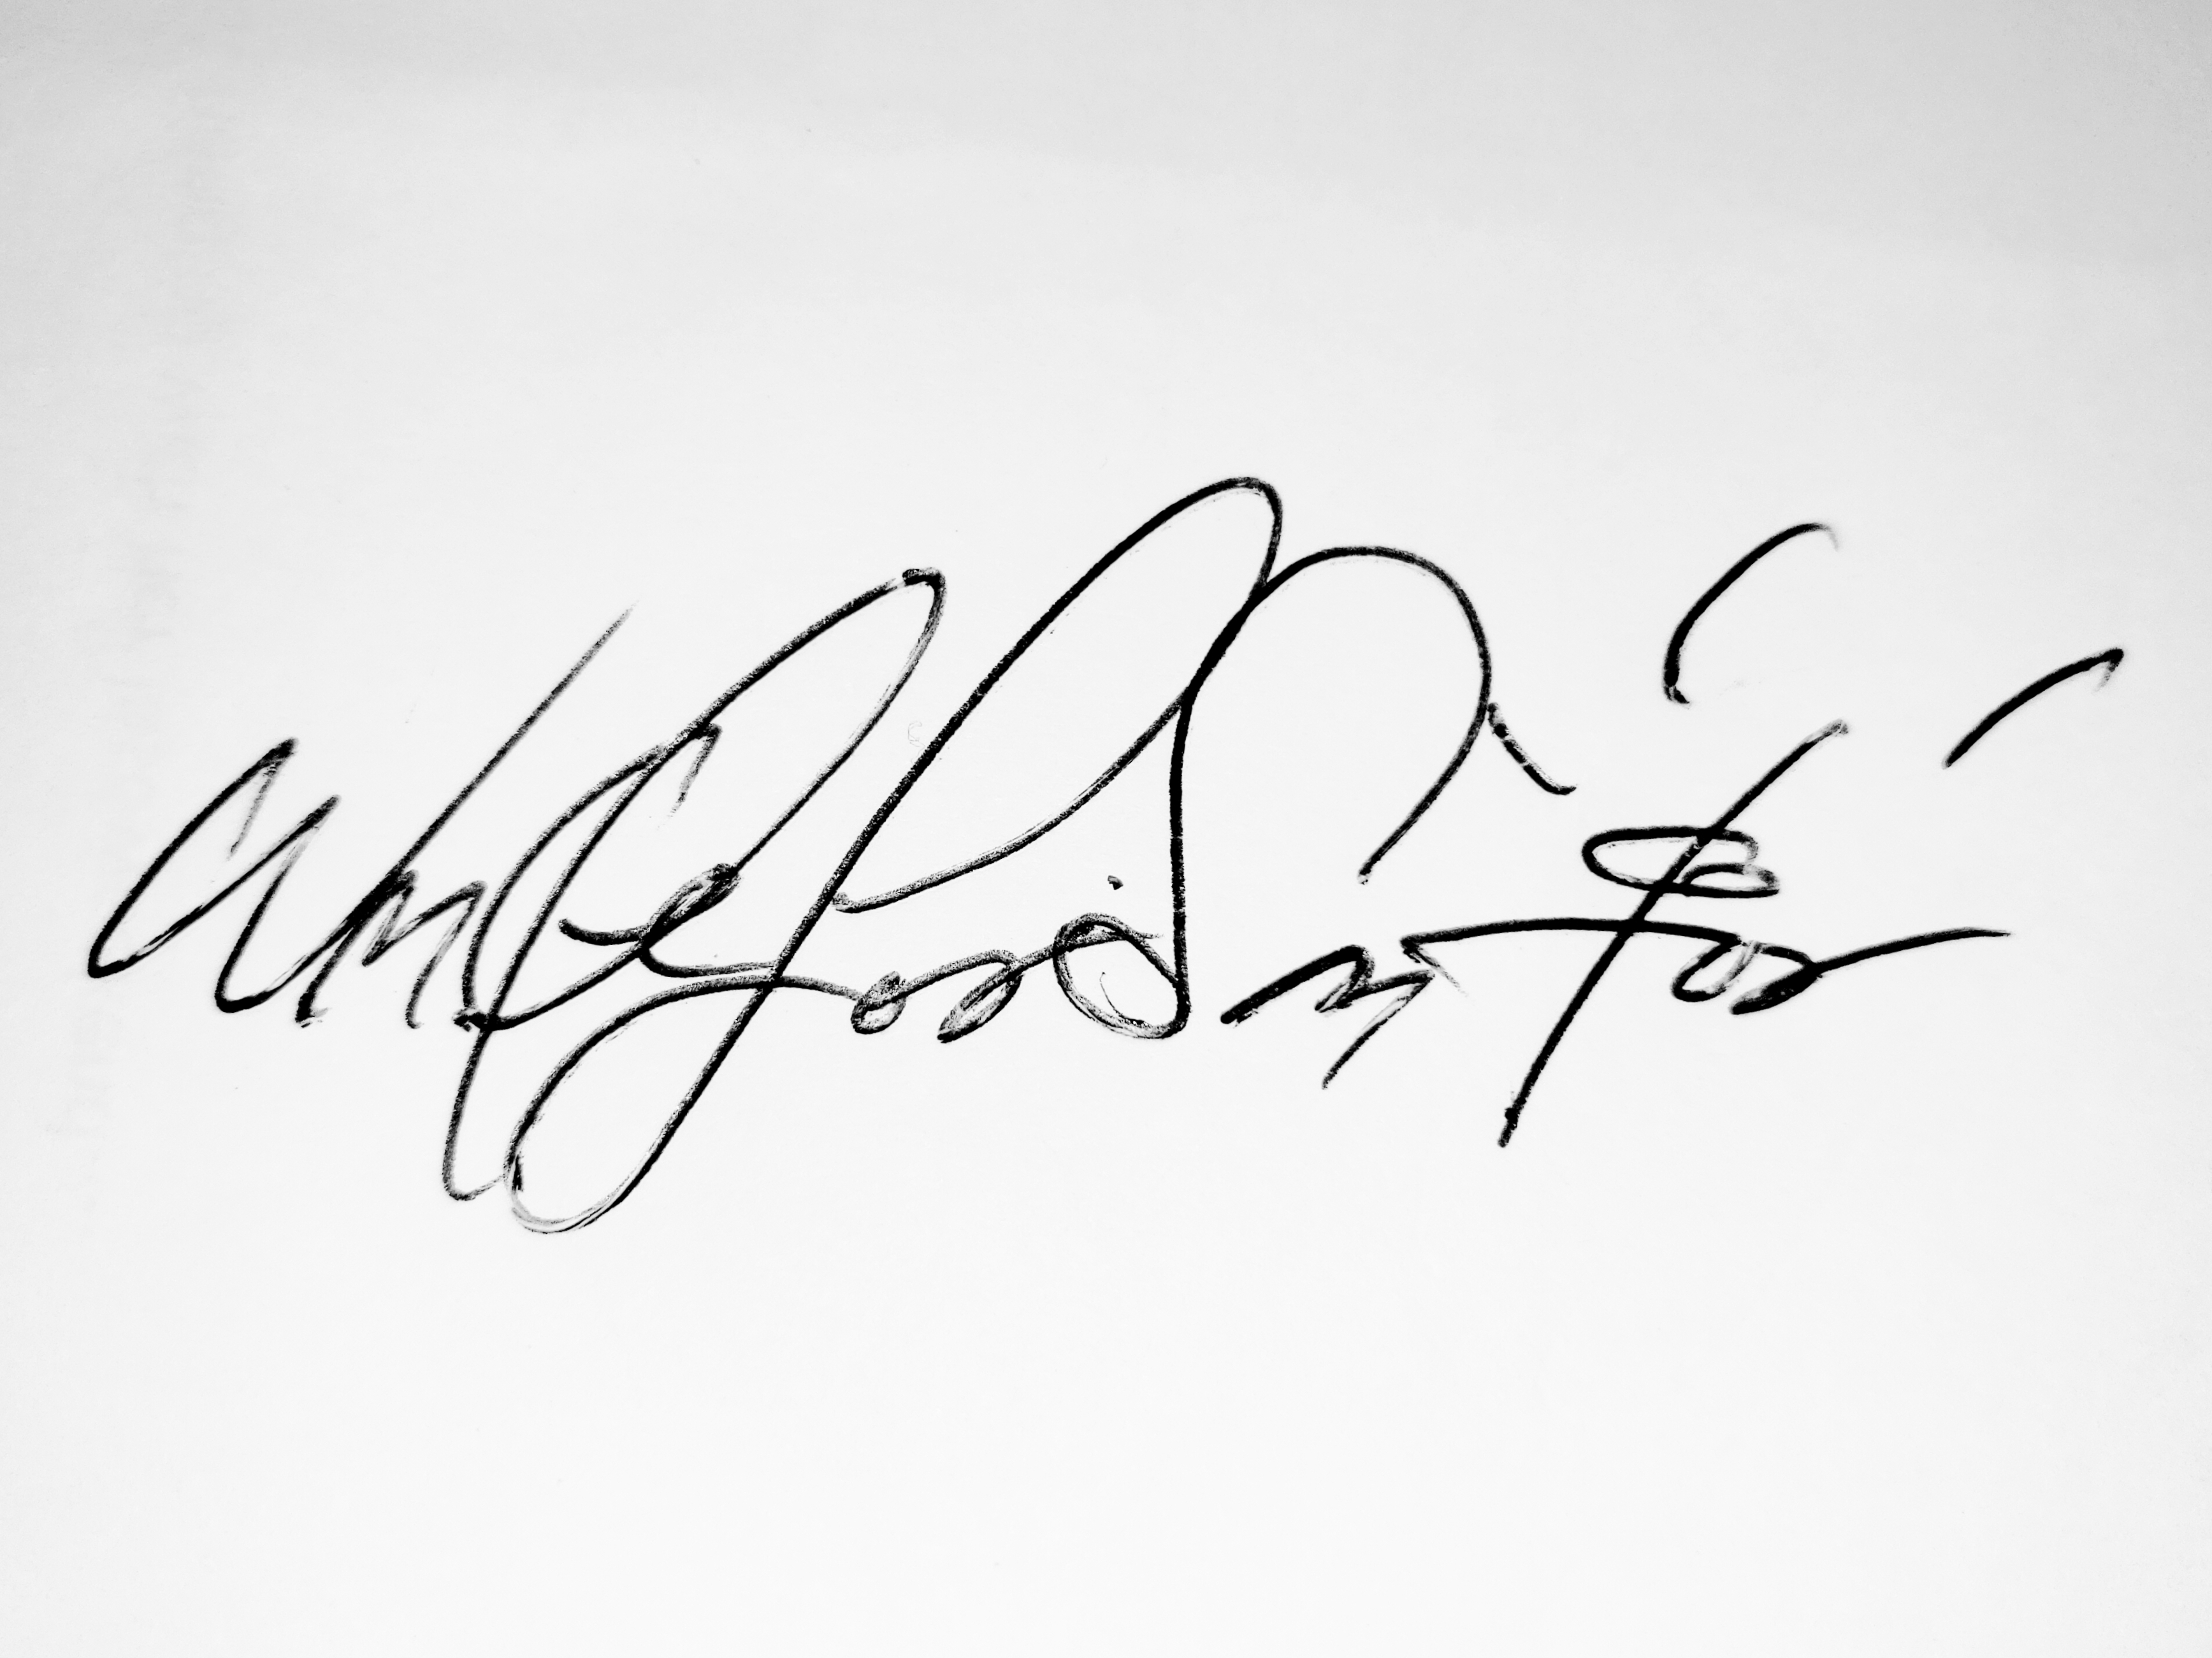
Signature of: william de los santos